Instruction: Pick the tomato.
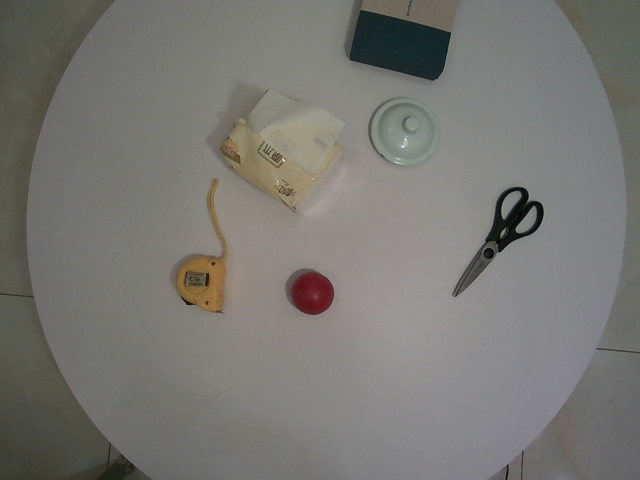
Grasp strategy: vertical